Question: What is the property identification or parcel number listed?
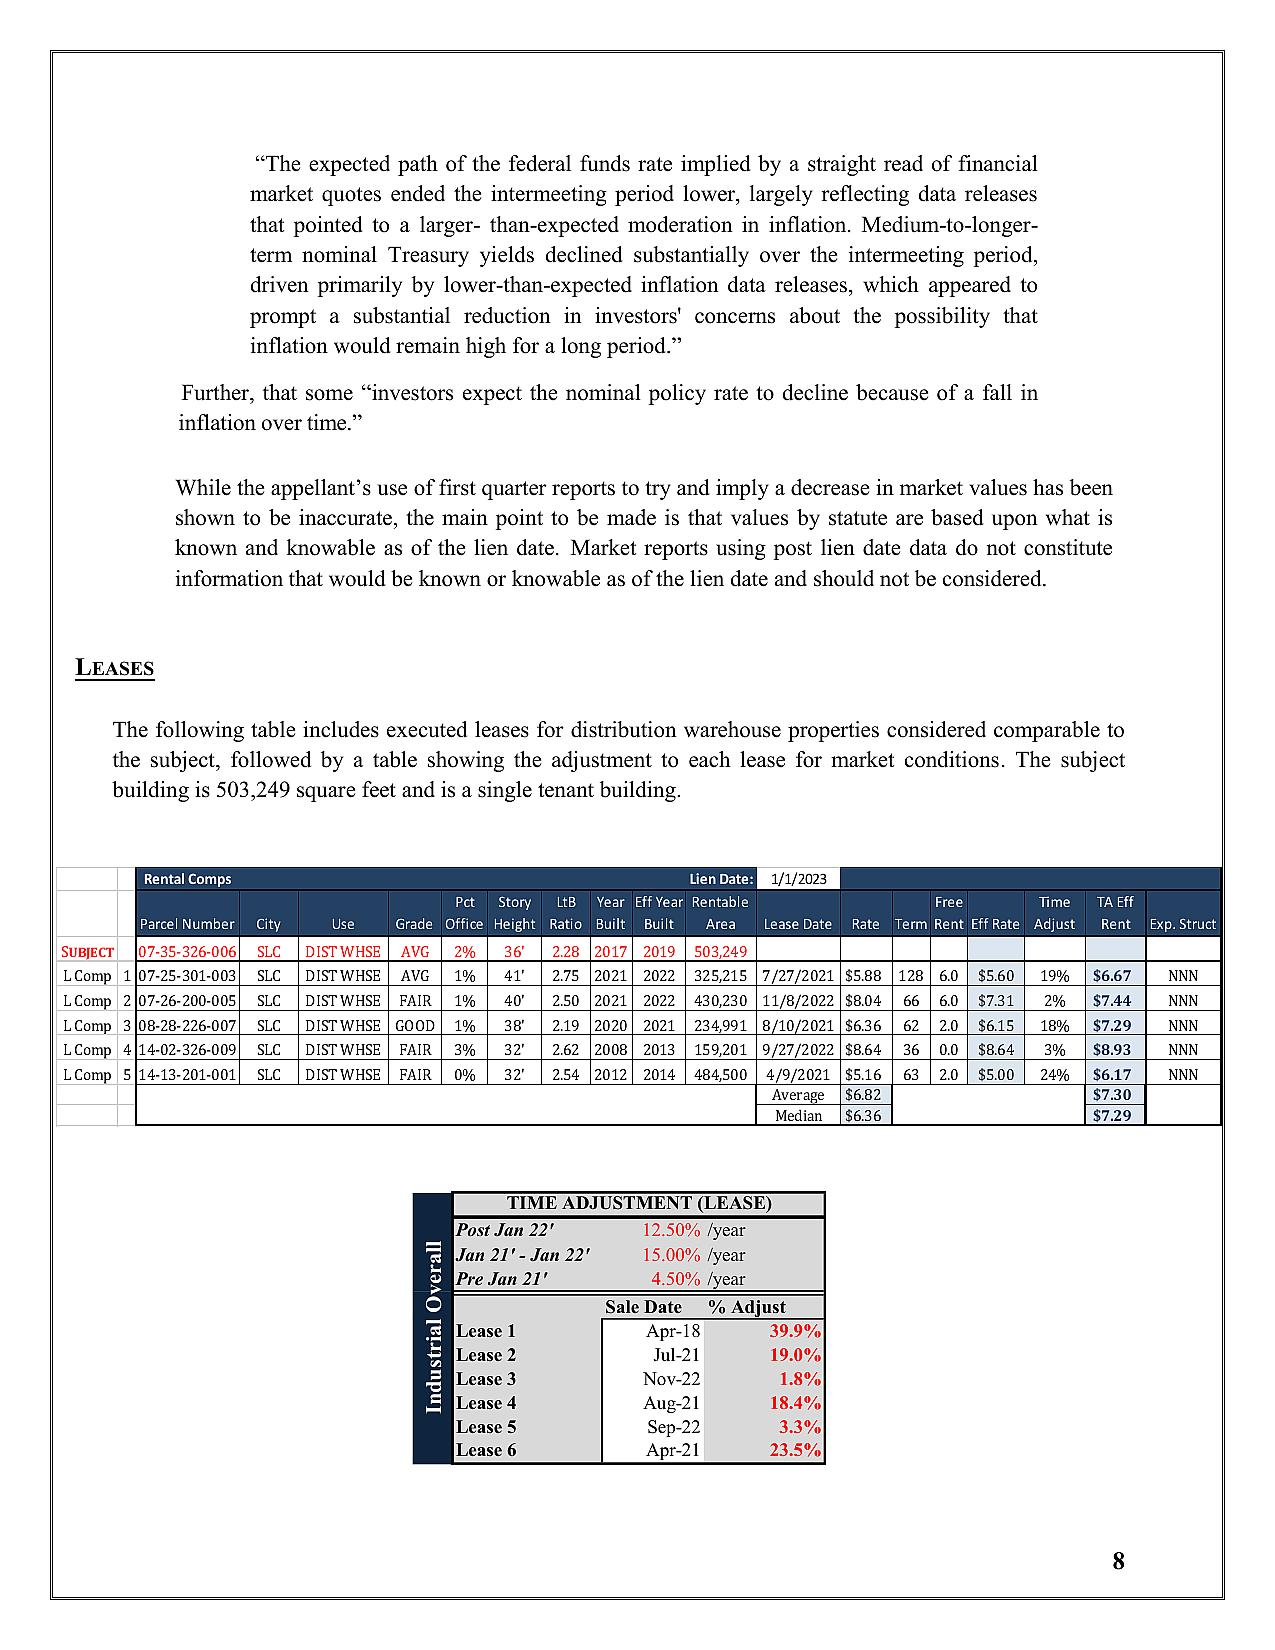
Answer: "07-35-326-006"